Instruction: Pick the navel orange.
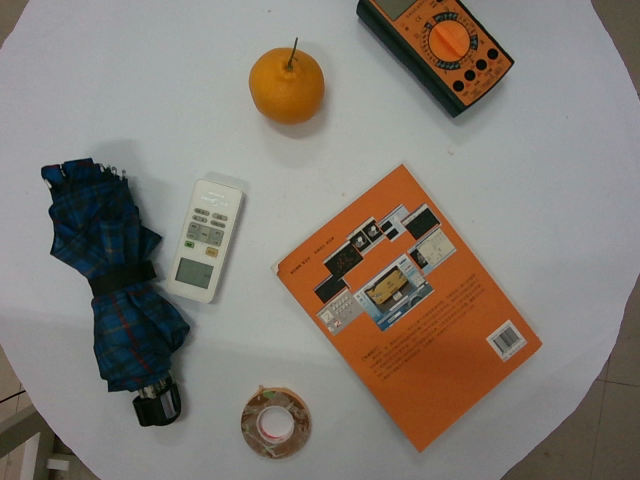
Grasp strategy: vertical